Can you pull out the amount in words, numerical amount, payee's name, date of the cheque, and the bank's name from the image?
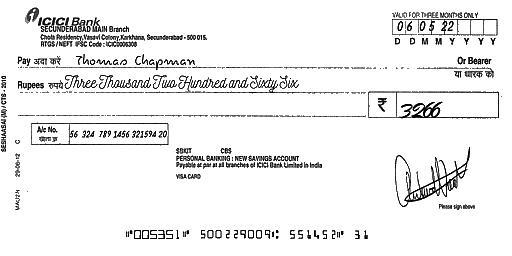
amt_in_words: Three Thousand Two Hundred and Sixty Six
amt_in_figures: 3266
payee_name: Thomas Chapman
bank_name: ICICI Bank
cheque_date: 06/05/22